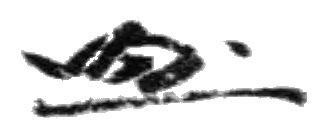
Signature of: takeo fukuda